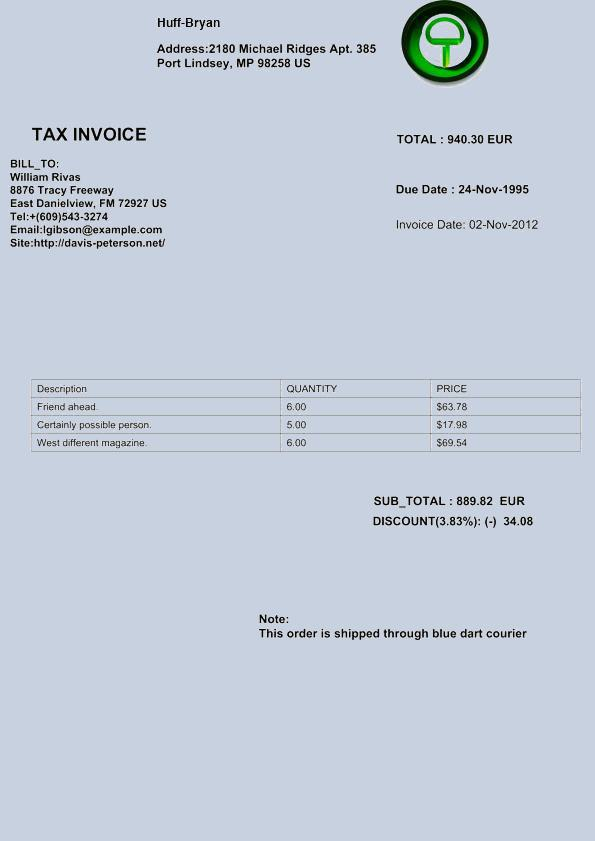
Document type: Invoice